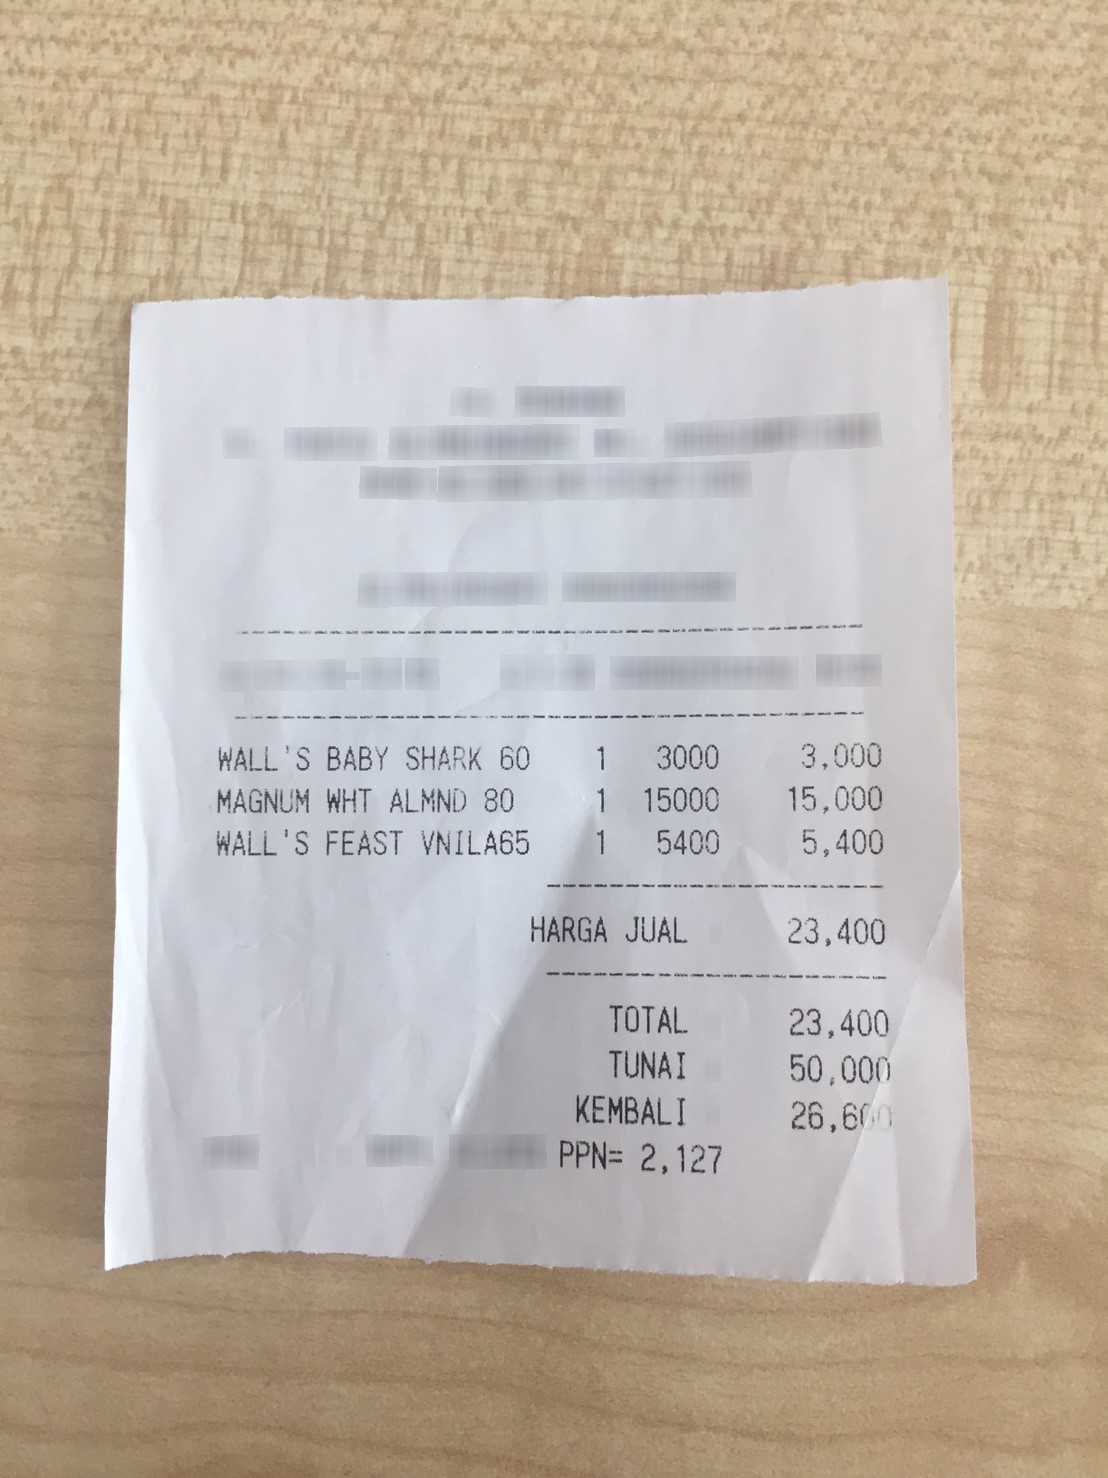
Number of items: 3
Subtotal: 23,400
Tax: 2,127
Total: 23,400
OCR text regions:
text: TOTAL
text: 23,400
text: TUNAI
text: 50,000
text: KEMBALI
text: 26,600
text: WALL'S
text: BABY
text: SHARK
text: 60
text: 1
text: 3000
text: 3,000
text: HARGA
text: JUAL
text: 23,400
text: PPN=
text: 2,127
text: MAGNUM
text: WHT
text: ALMND
text: 80
text: 1
text: 15000
text: 15,000
text: WALL'S
text: FEAST
text: VNILA65
text: 1
text: 5400
text: 5,400